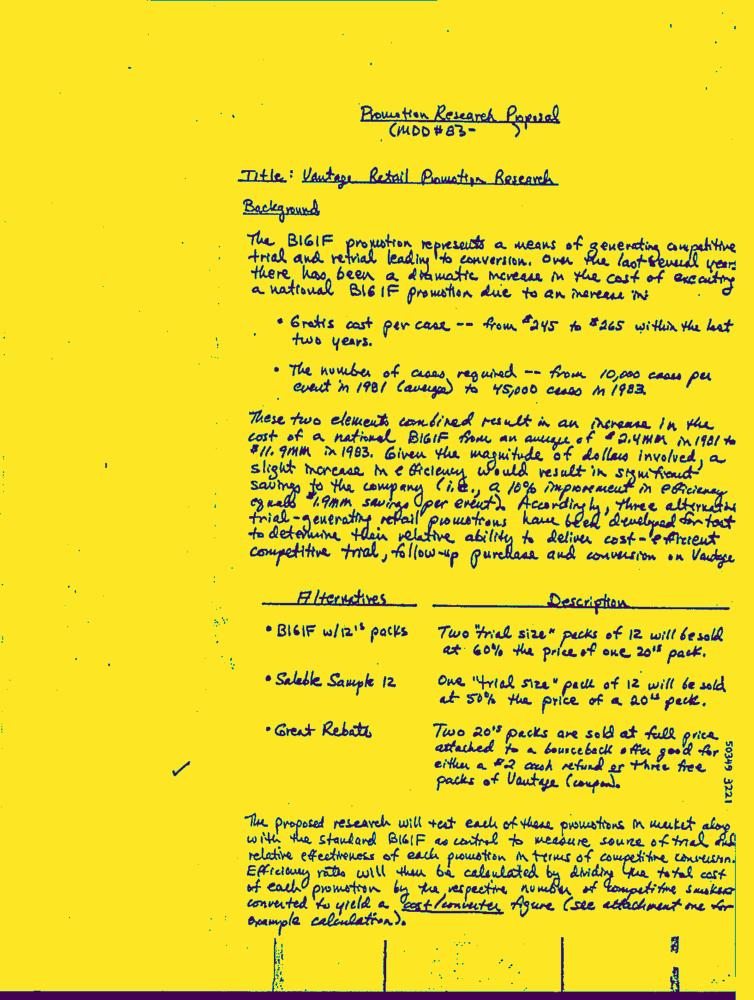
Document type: Hand-Written